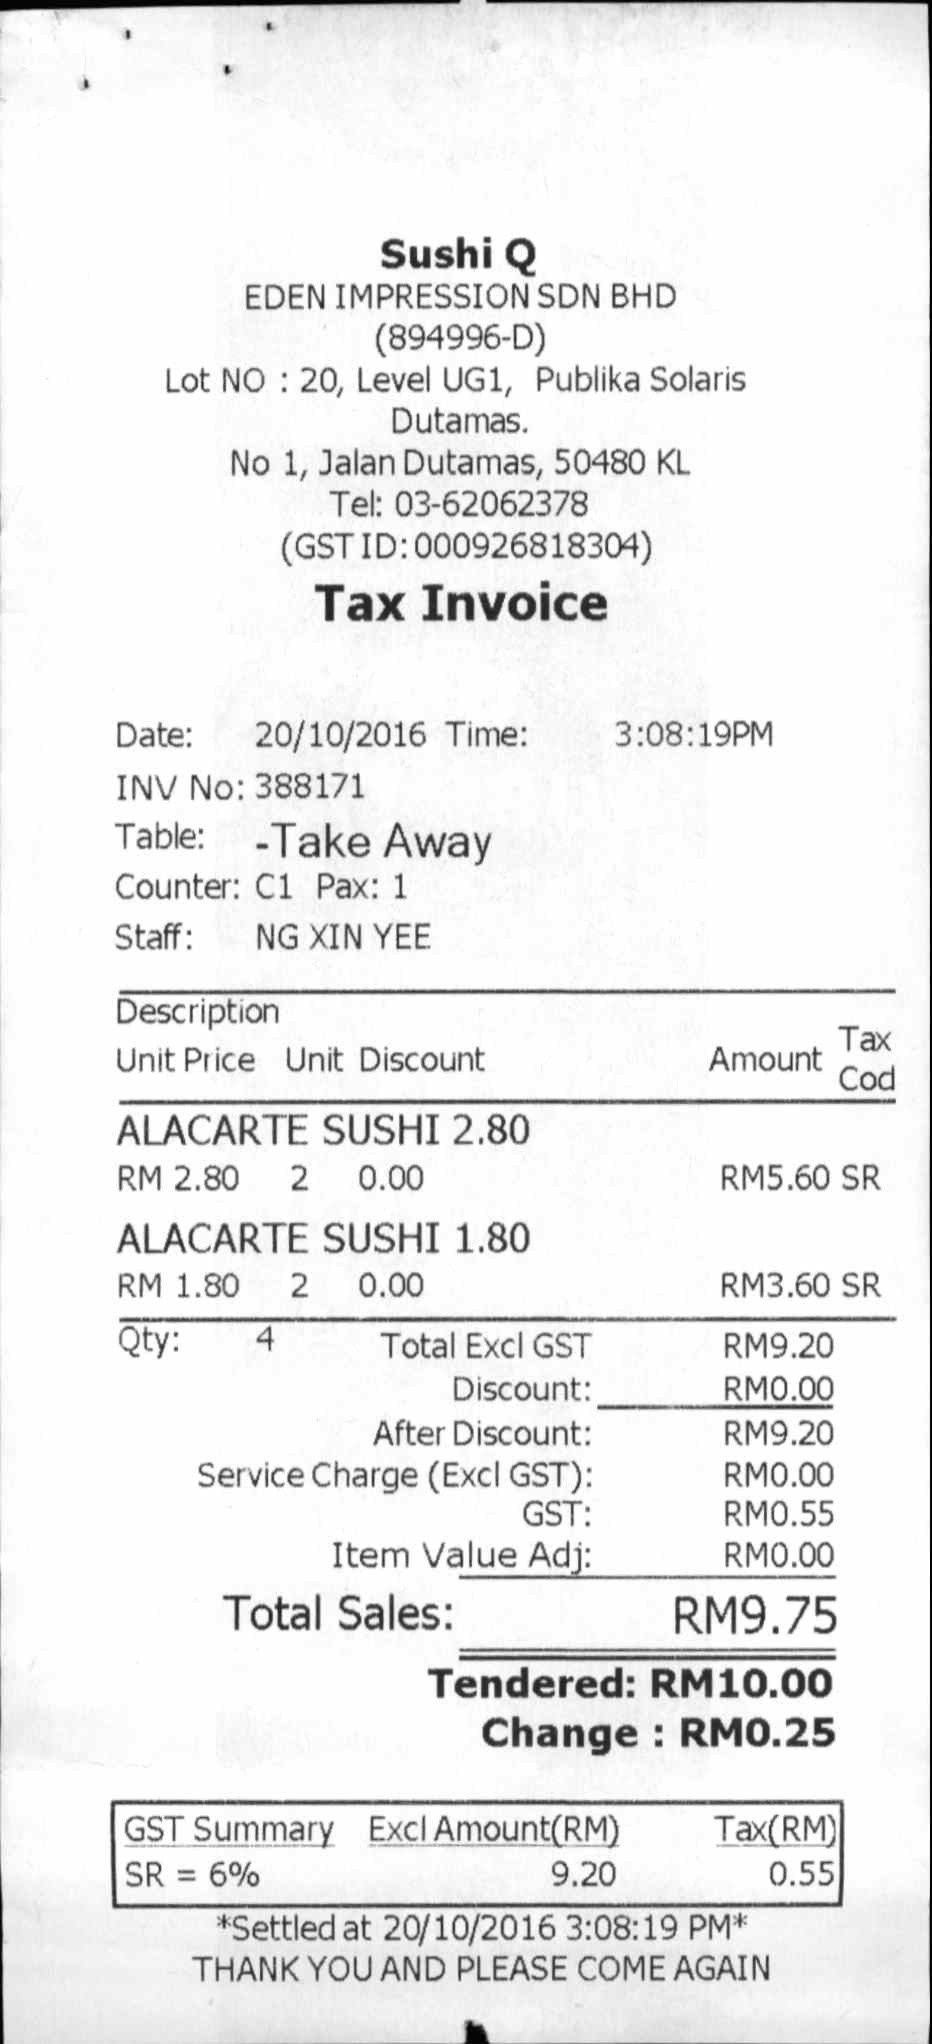
SUSHI Q
EDEN IMPRESSION SDN BHD
(894996-D)
LOT NO : 20, LEVEL UG1, PUBLIKA SOLARIS
DUTAMAS.
NO 1, JALAN DUTAMAS, 50480 KL
TEL: 03-62062378
(GST ID:000926818304)
TAX INVOICE
DATE:
20/10/2016
TIME:
3:08:19PM
INV NO: 388171
TABLE:
COUNTER: C1 PAX: 1
STAFF:
DESCRIPTION
UNIT PRICE
UNIT DISCOUNT
AMOUNT
TAX
COD
ALACARTE SUSHI 2.80
RM 2.80
2
0.00
RM5.60 SR
ALACARTE SUSHI 1.80
RM 1.80
2
0.00
RM3.60 SR
QTY:
4
TOTAL EXCL GST
RM9.20
DISCOUNT:
RM0.00
AFTER DISCOUNT:
RM9.20
SERVICE CHARGE (EXCL GST):
RM0.00
GST:
RM0.55
ITEM VALUE ADJ:
RM0.00
TOTAL SALES:
RM9.75
TENDERED:
RM10.00
CHANGE :
RM0.25
GST SUMMARY
EXCL AMOUNT(RM)
TAX(RM)
SR = 6%
9.20
0.55
*SETTLED AT 20/10/2016 3:08:19 PM*
THANK YOU AND PLEASE COME AGAIN
-TAKE AWAY
NG XIN YEE